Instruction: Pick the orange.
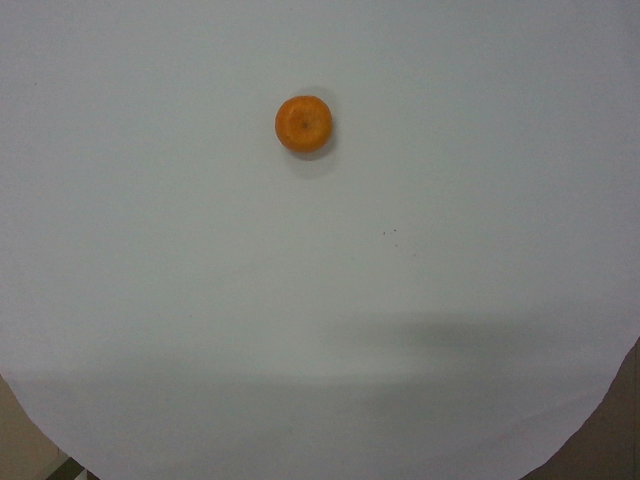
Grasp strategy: vertical